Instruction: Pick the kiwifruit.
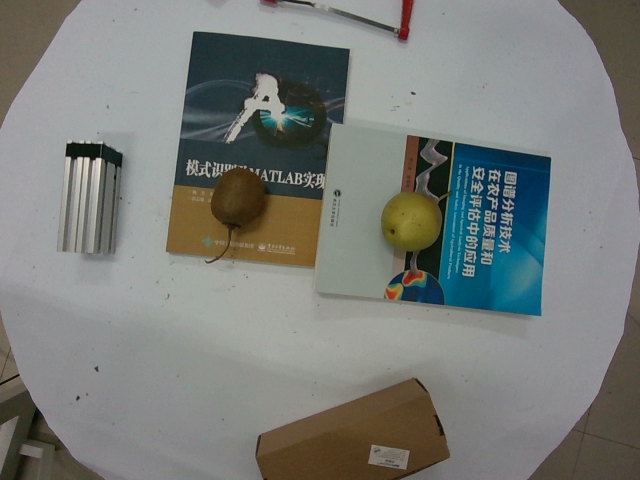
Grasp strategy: vertical